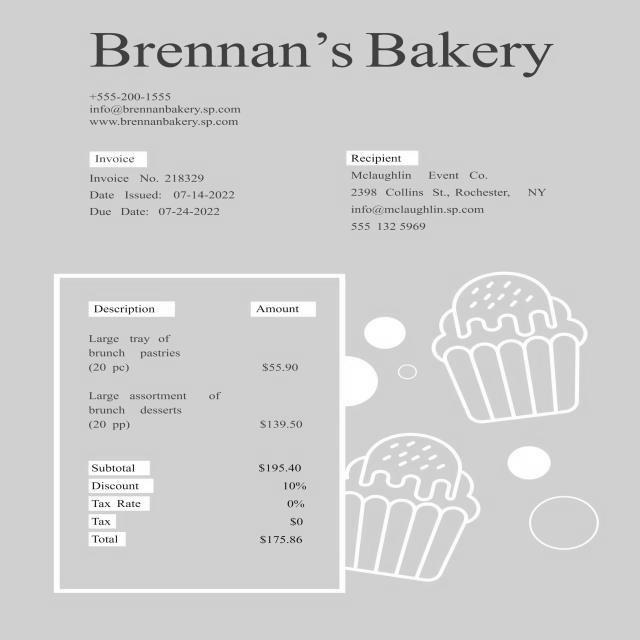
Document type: Invoice